Question: What is the main concern?
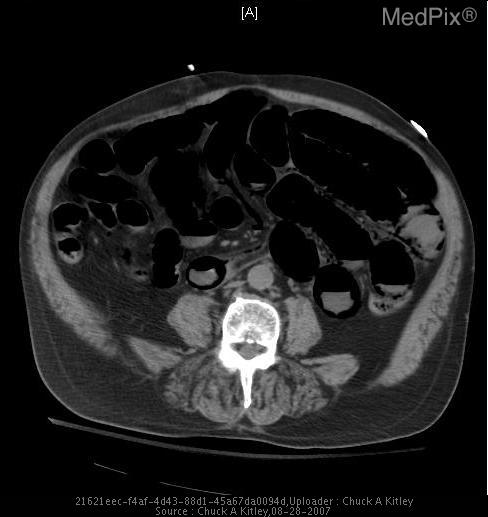
Answer: The findings suggest Multiple linear and curvilinear lucencies are noted on the scout images throughout the liver, as well as multiple dilated air filled loops of small and large bowel. On the axial CT images, air was noted within the bowel wall completely surrounding the lumen throughout multiple loops of small bowel, as well as air within the mesenteric vasculature, and within the portal venous system peripherally to the edges of the liver.. Axial non-enhanced CT images of the liver and small bowel with evidence of portal venous gas, gas within mesenteric vasculature, and pneumatosis intestinalis. The patient might have a history of 76 yo man presents with 1.5 day history of increasing nausea, vomiting, and abdominal distention..